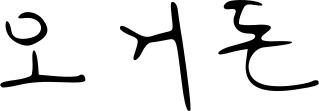
Signature of: oh keo don